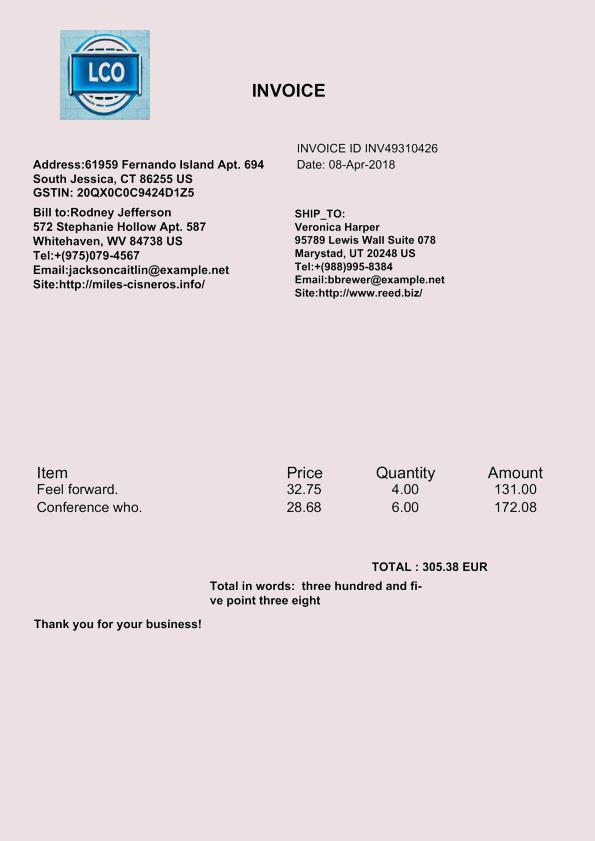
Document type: Invoice